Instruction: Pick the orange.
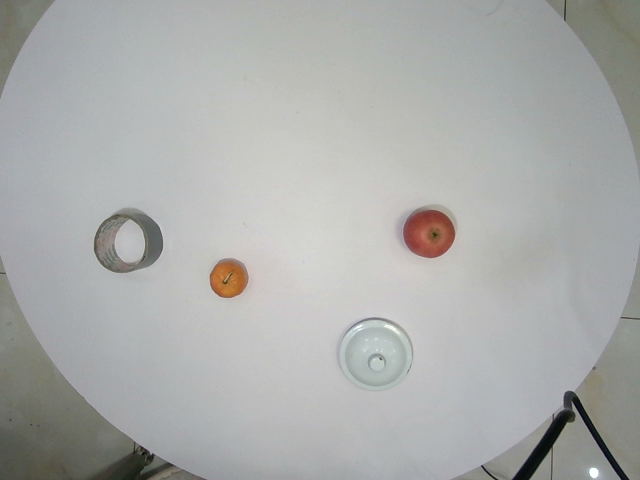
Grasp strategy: vertical